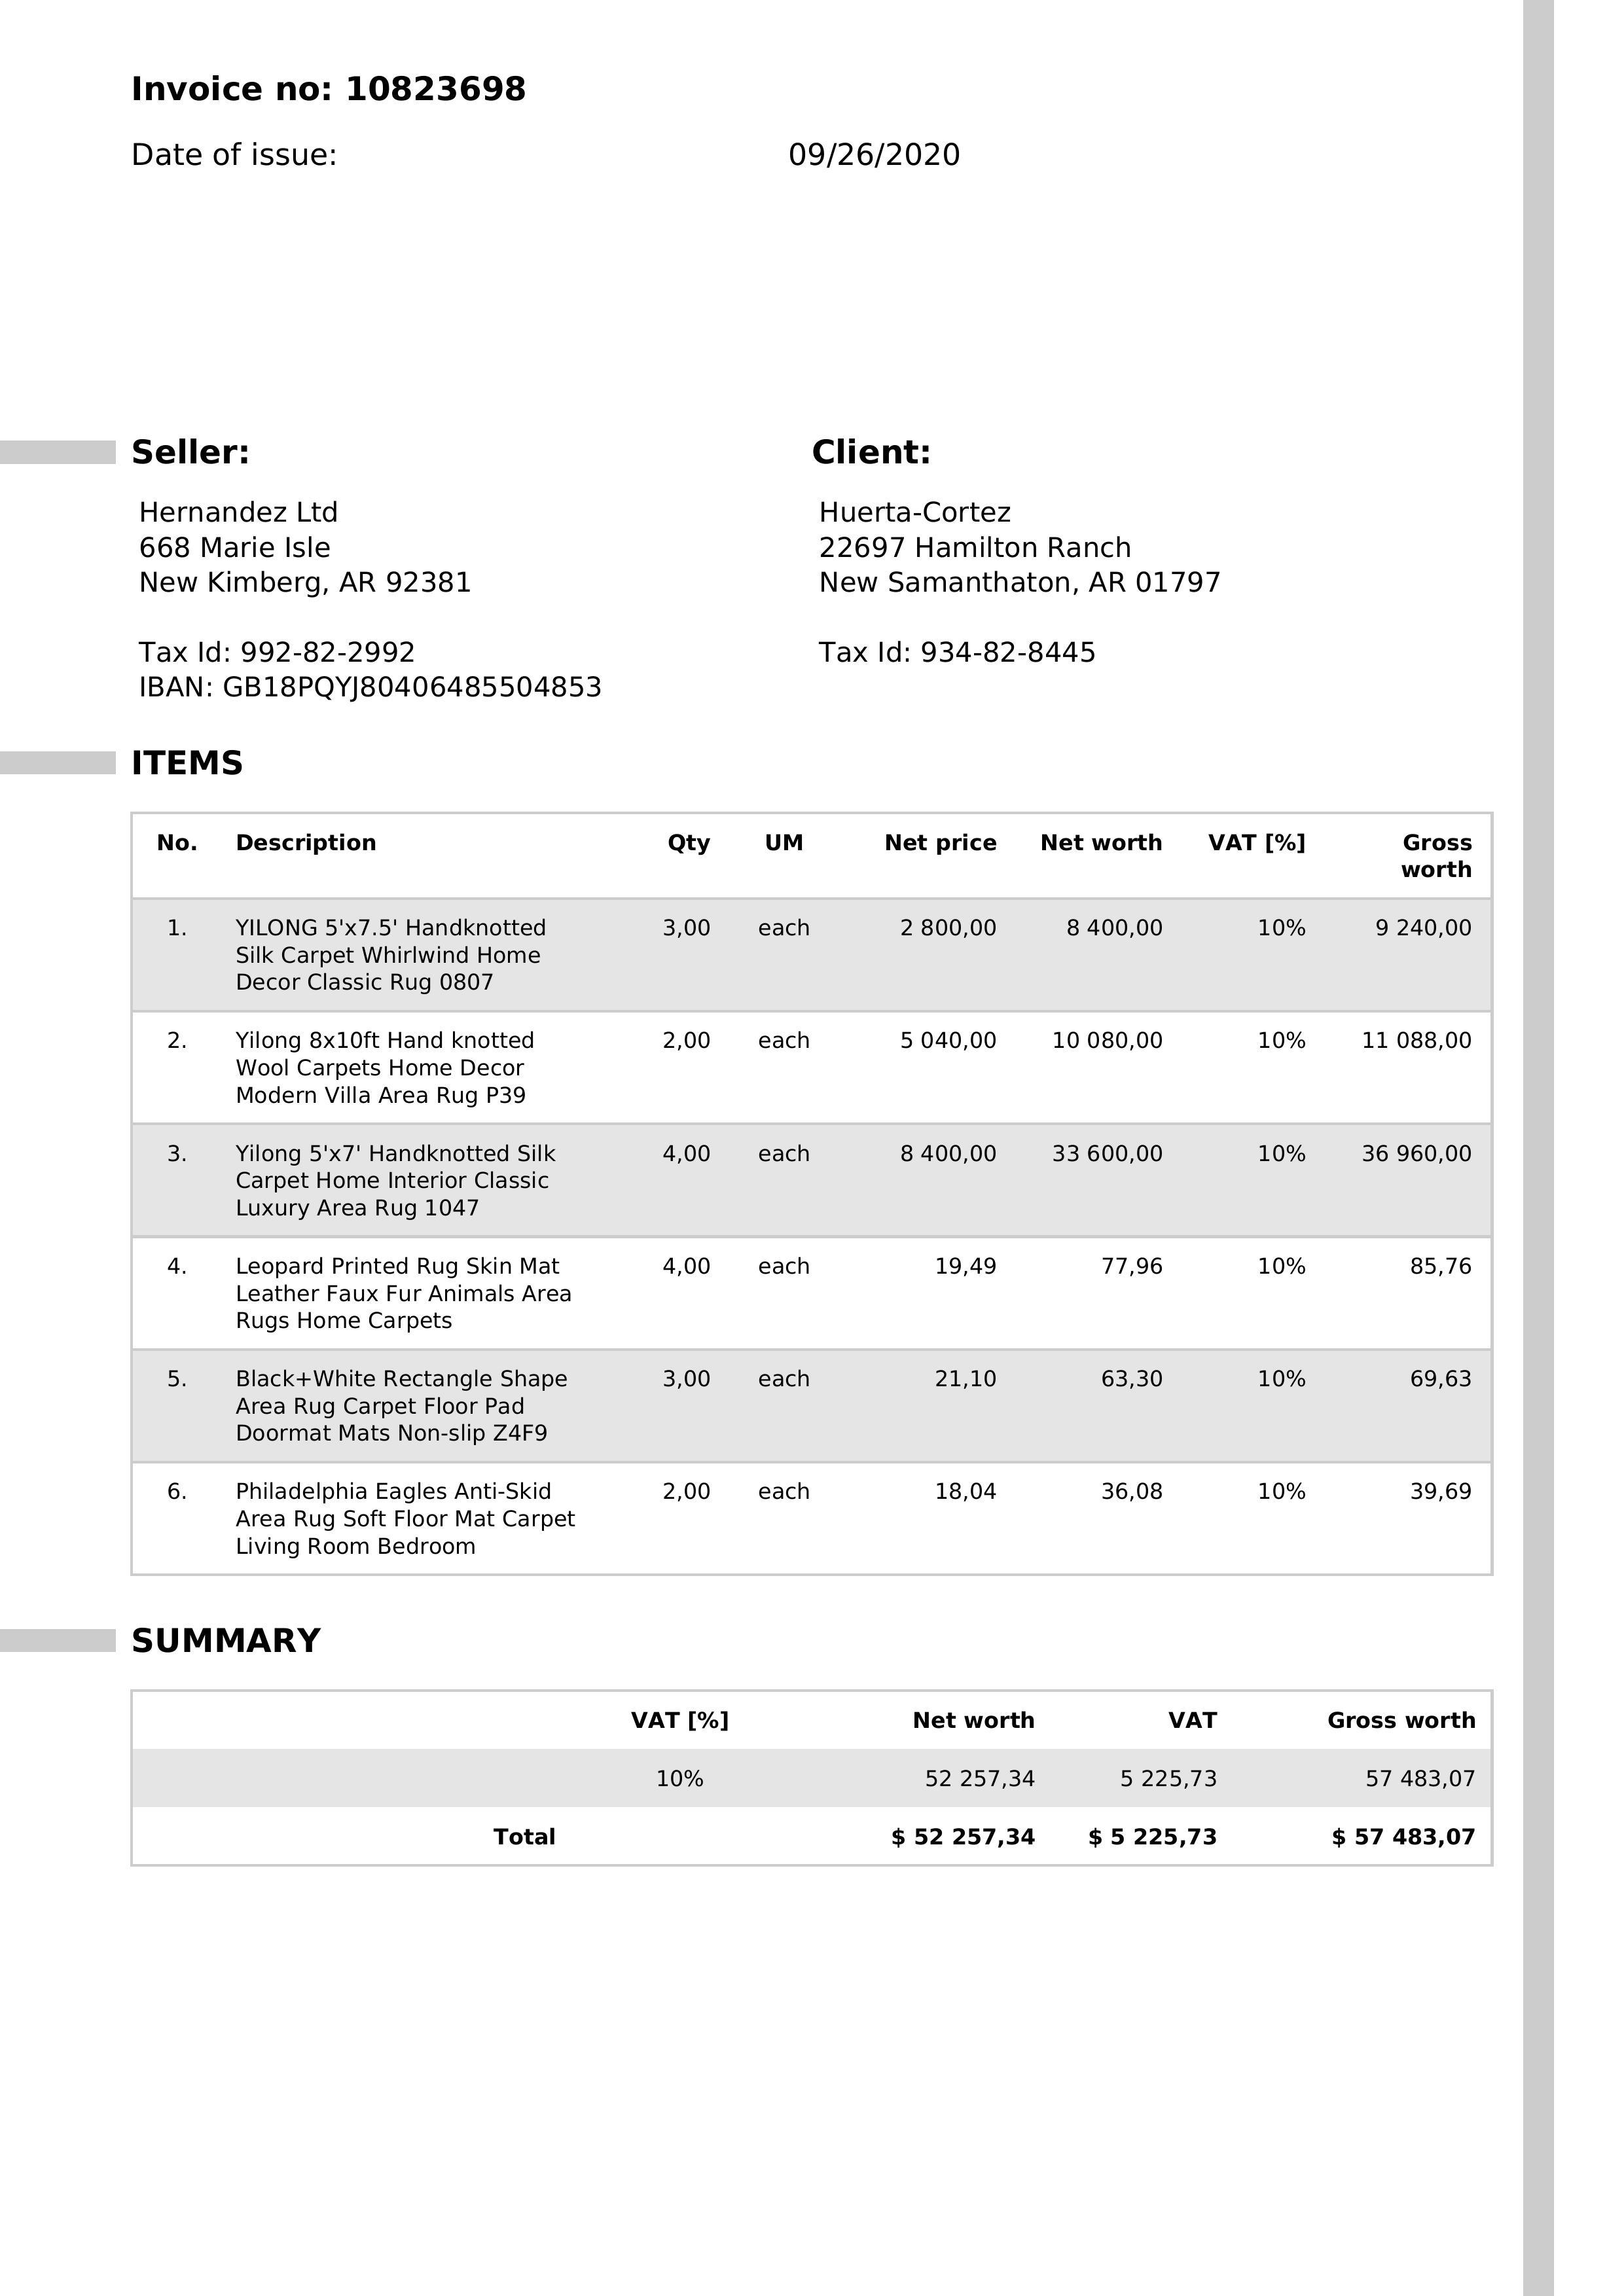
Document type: Invoice